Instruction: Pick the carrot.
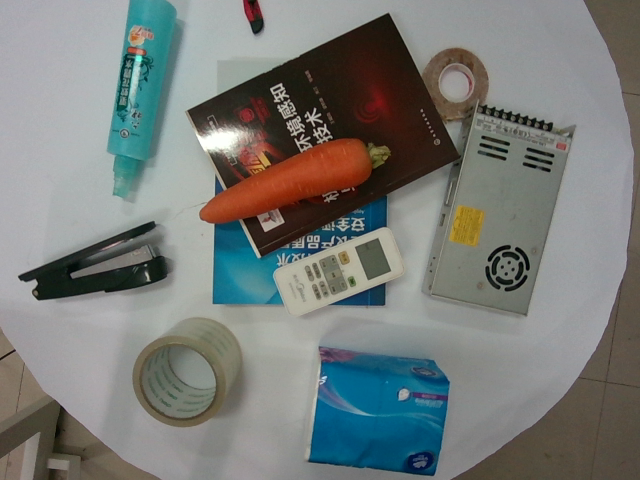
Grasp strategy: vertical